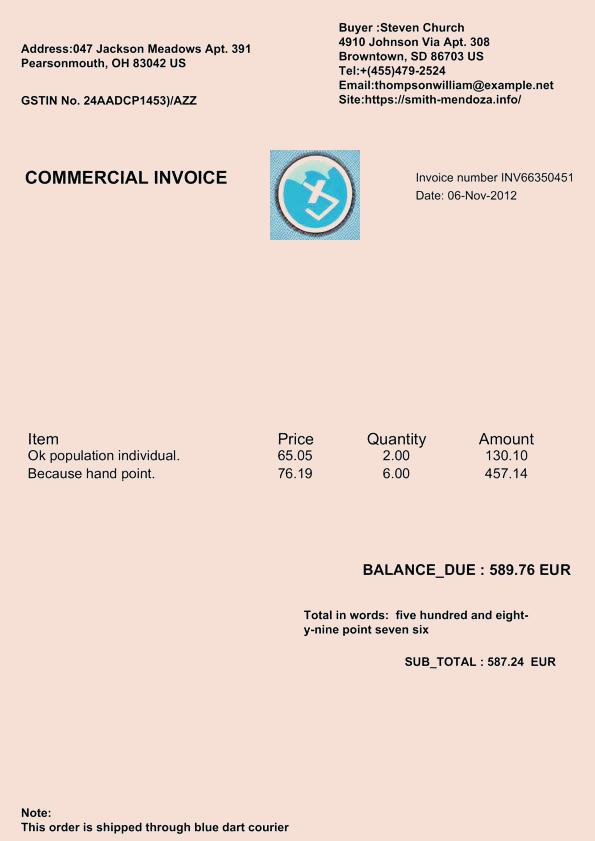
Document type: Invoice